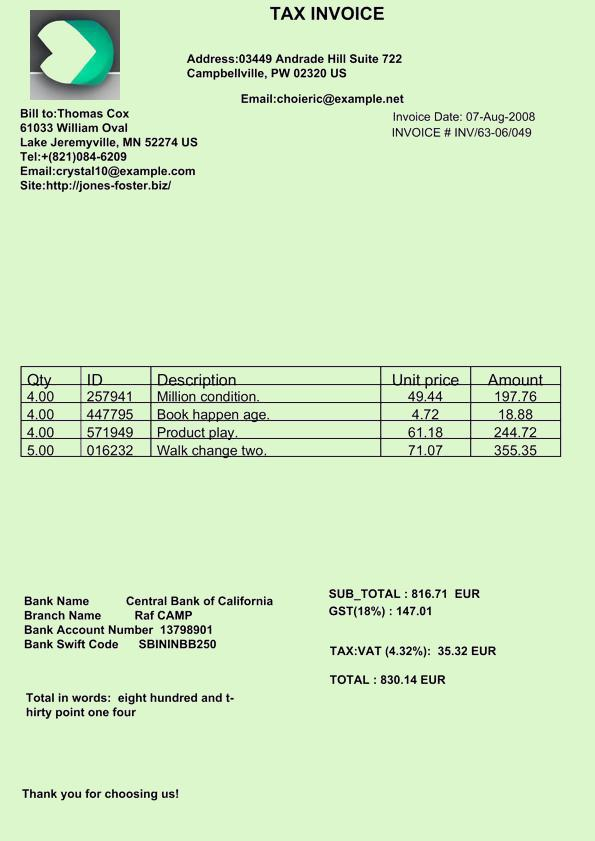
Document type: Invoice